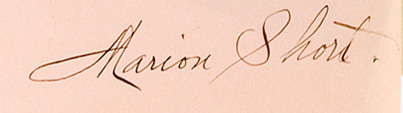
Signature of: marion short